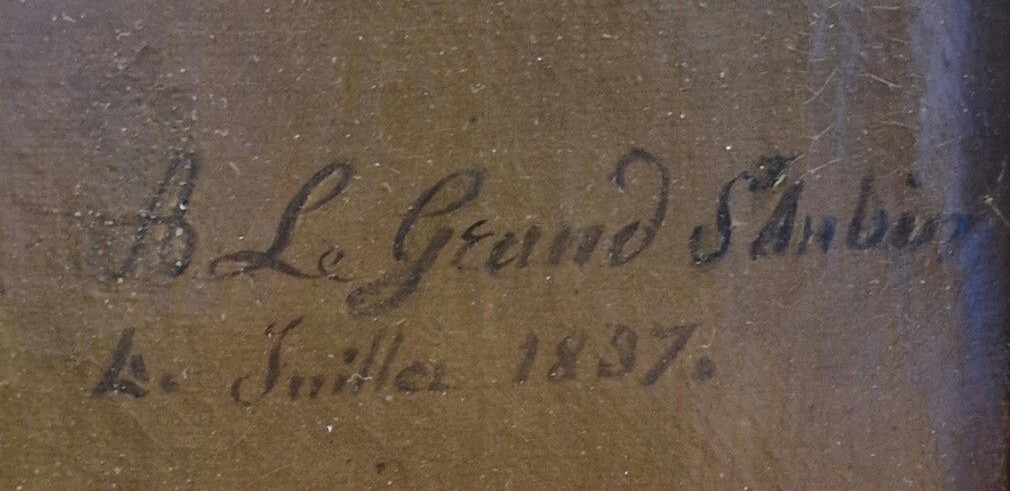
Signature of: amélie legrand de saint aubin